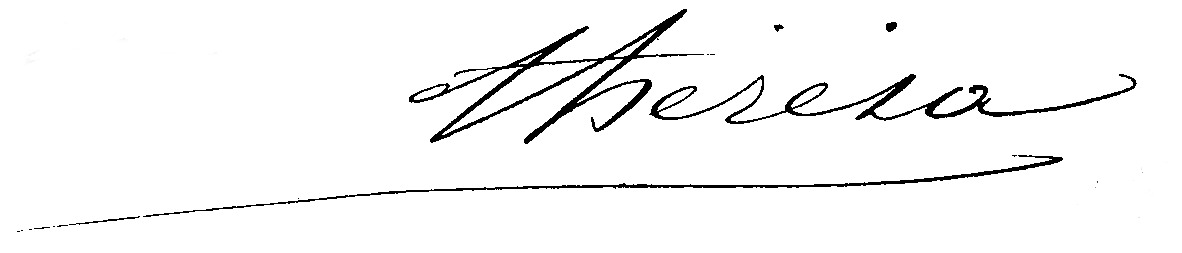
Signature of: thérésa